Extract the amount written in words, the amount in digits, the name of the payee, the date on the cheque, and the bank's name from the image.
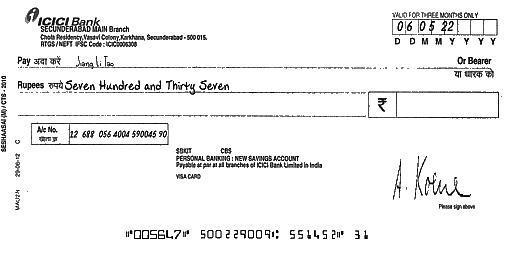
amt_in_words: Seven Hundred and Thirty Seven
amt_in_figures:
payee_name: Jiang Li Tao
bank_name: ICICI Bank
cheque_date: 06/05/22